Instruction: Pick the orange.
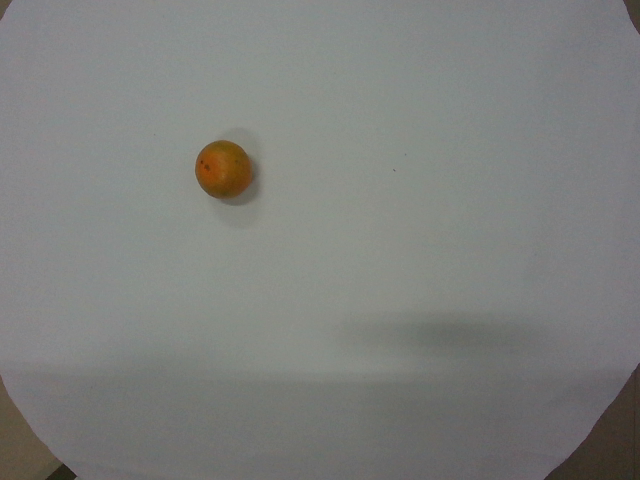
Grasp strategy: vertical